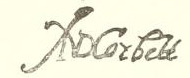
Signature of: andrew corbet